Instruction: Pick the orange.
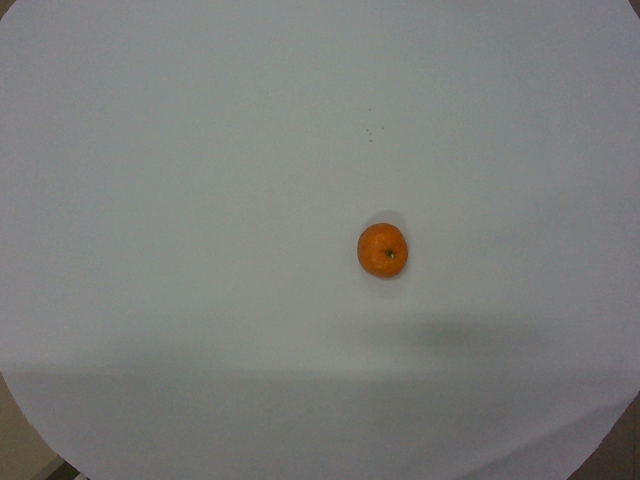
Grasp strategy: vertical